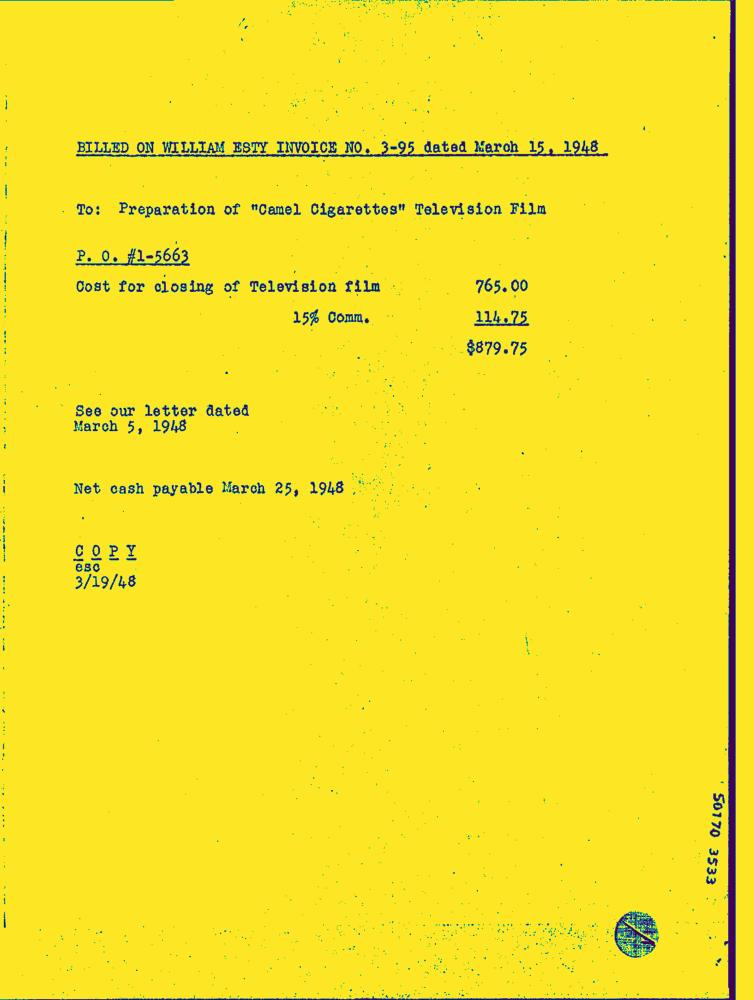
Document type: Invoice-Doc